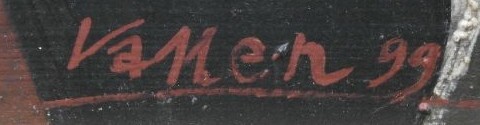
Signature of: václav menčík